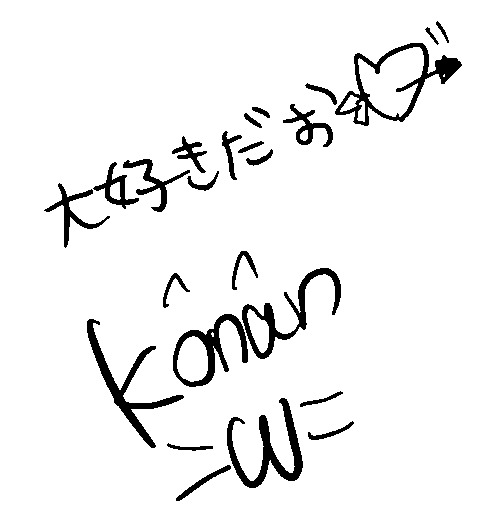
Signature of: konan koyoi